Question: Which state is mentioned in the document?
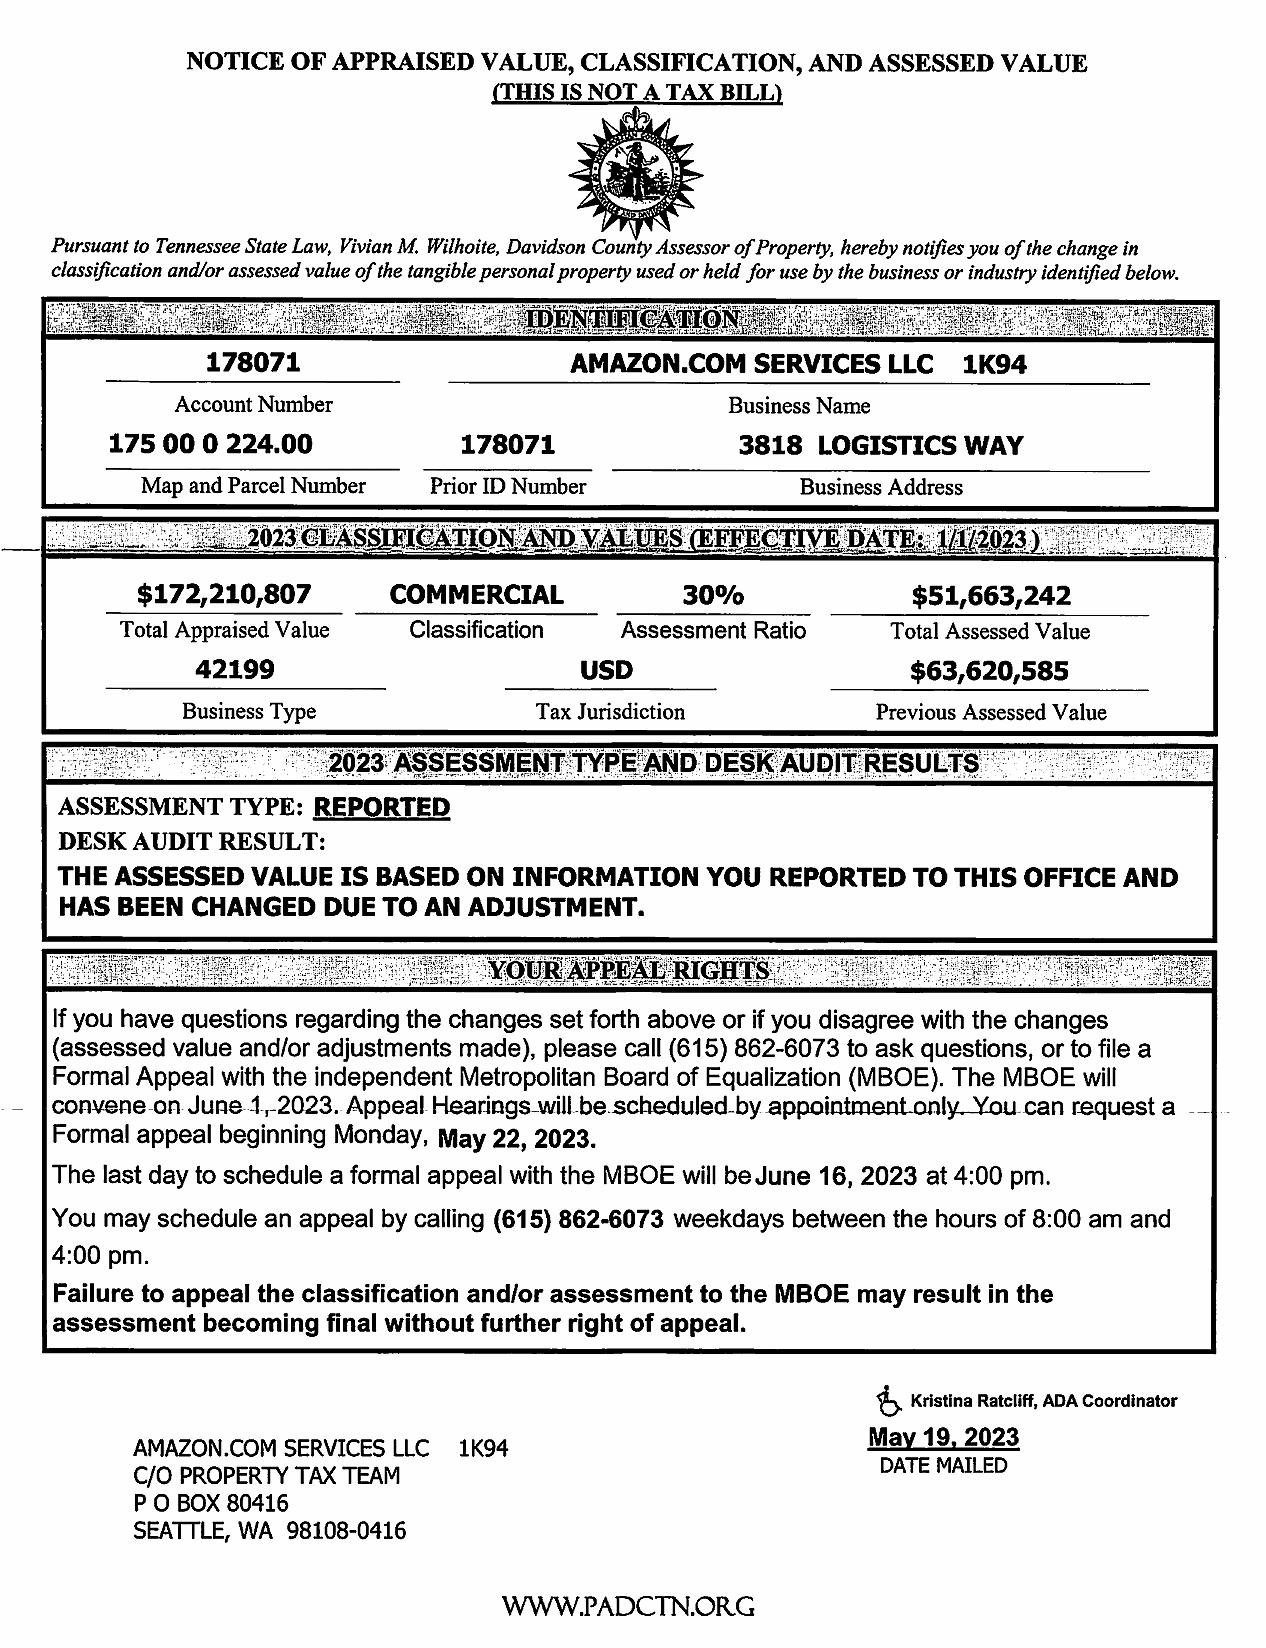
Answer: "Tennessee"